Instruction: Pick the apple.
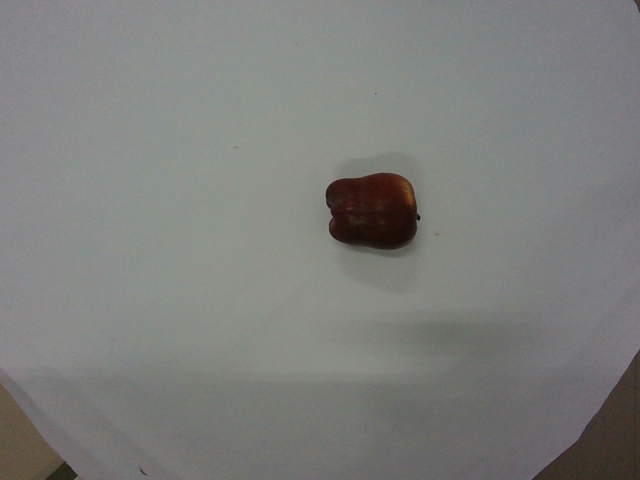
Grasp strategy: vertical